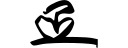
Signature of: joan pellicer montseny